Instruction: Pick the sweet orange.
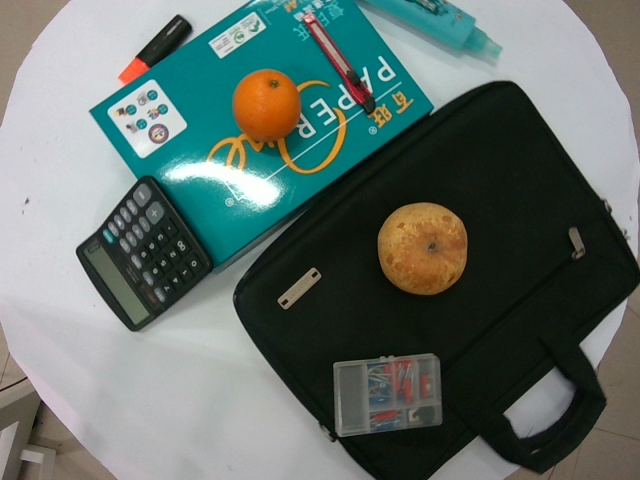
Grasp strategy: vertical